Question: Which state is mentioned in the document?
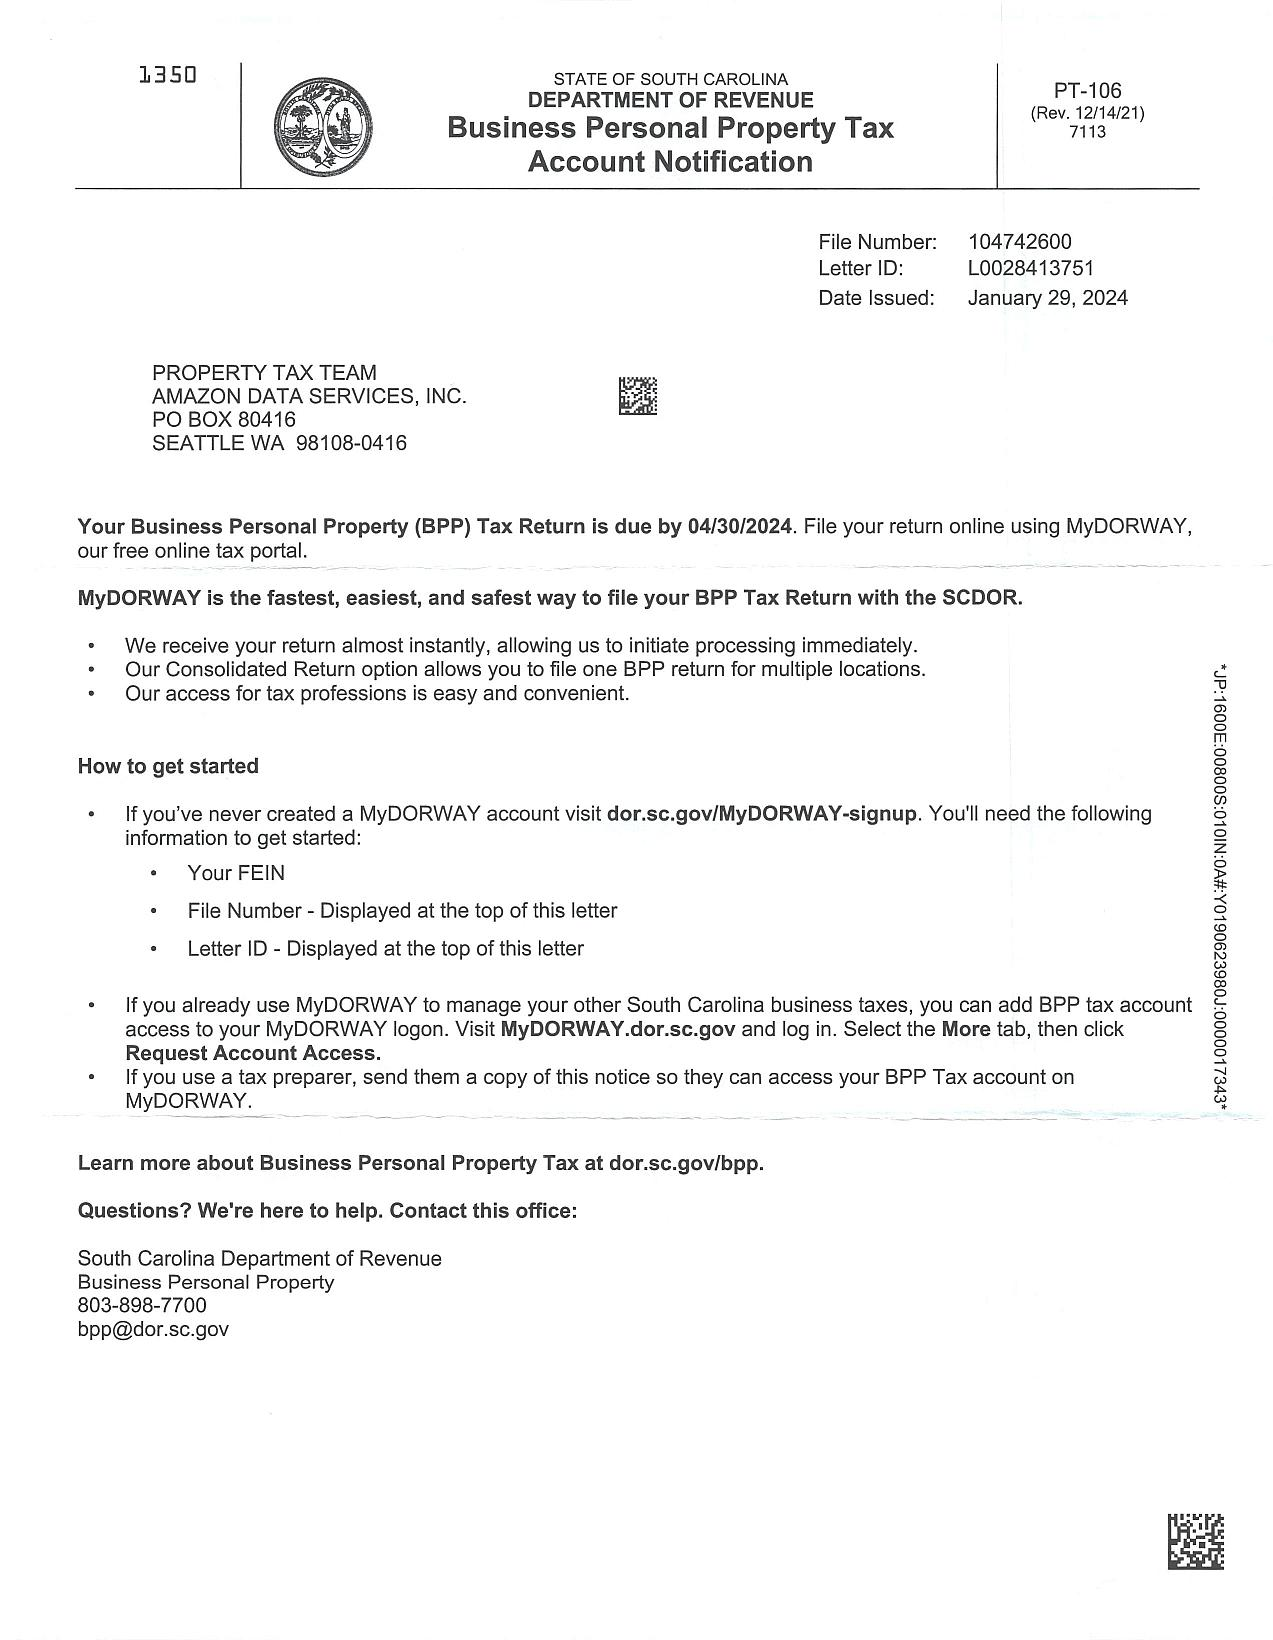
Answer: "South Carolina"